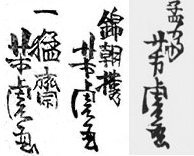
Signature of: utagawa yoshitora